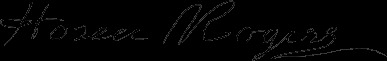
Signature of: hosea rogers